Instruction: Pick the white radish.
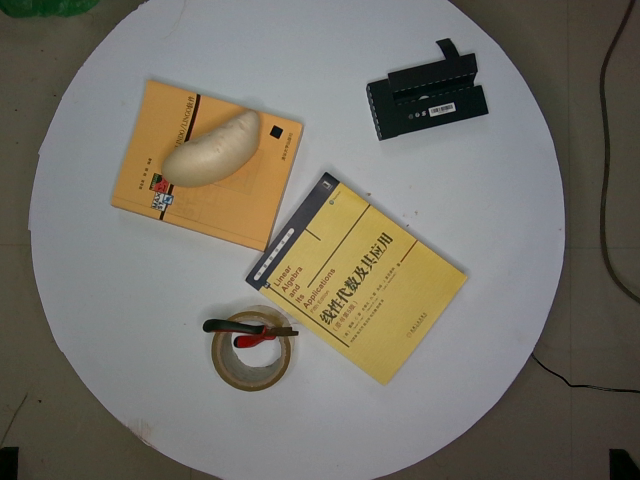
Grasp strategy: vertical